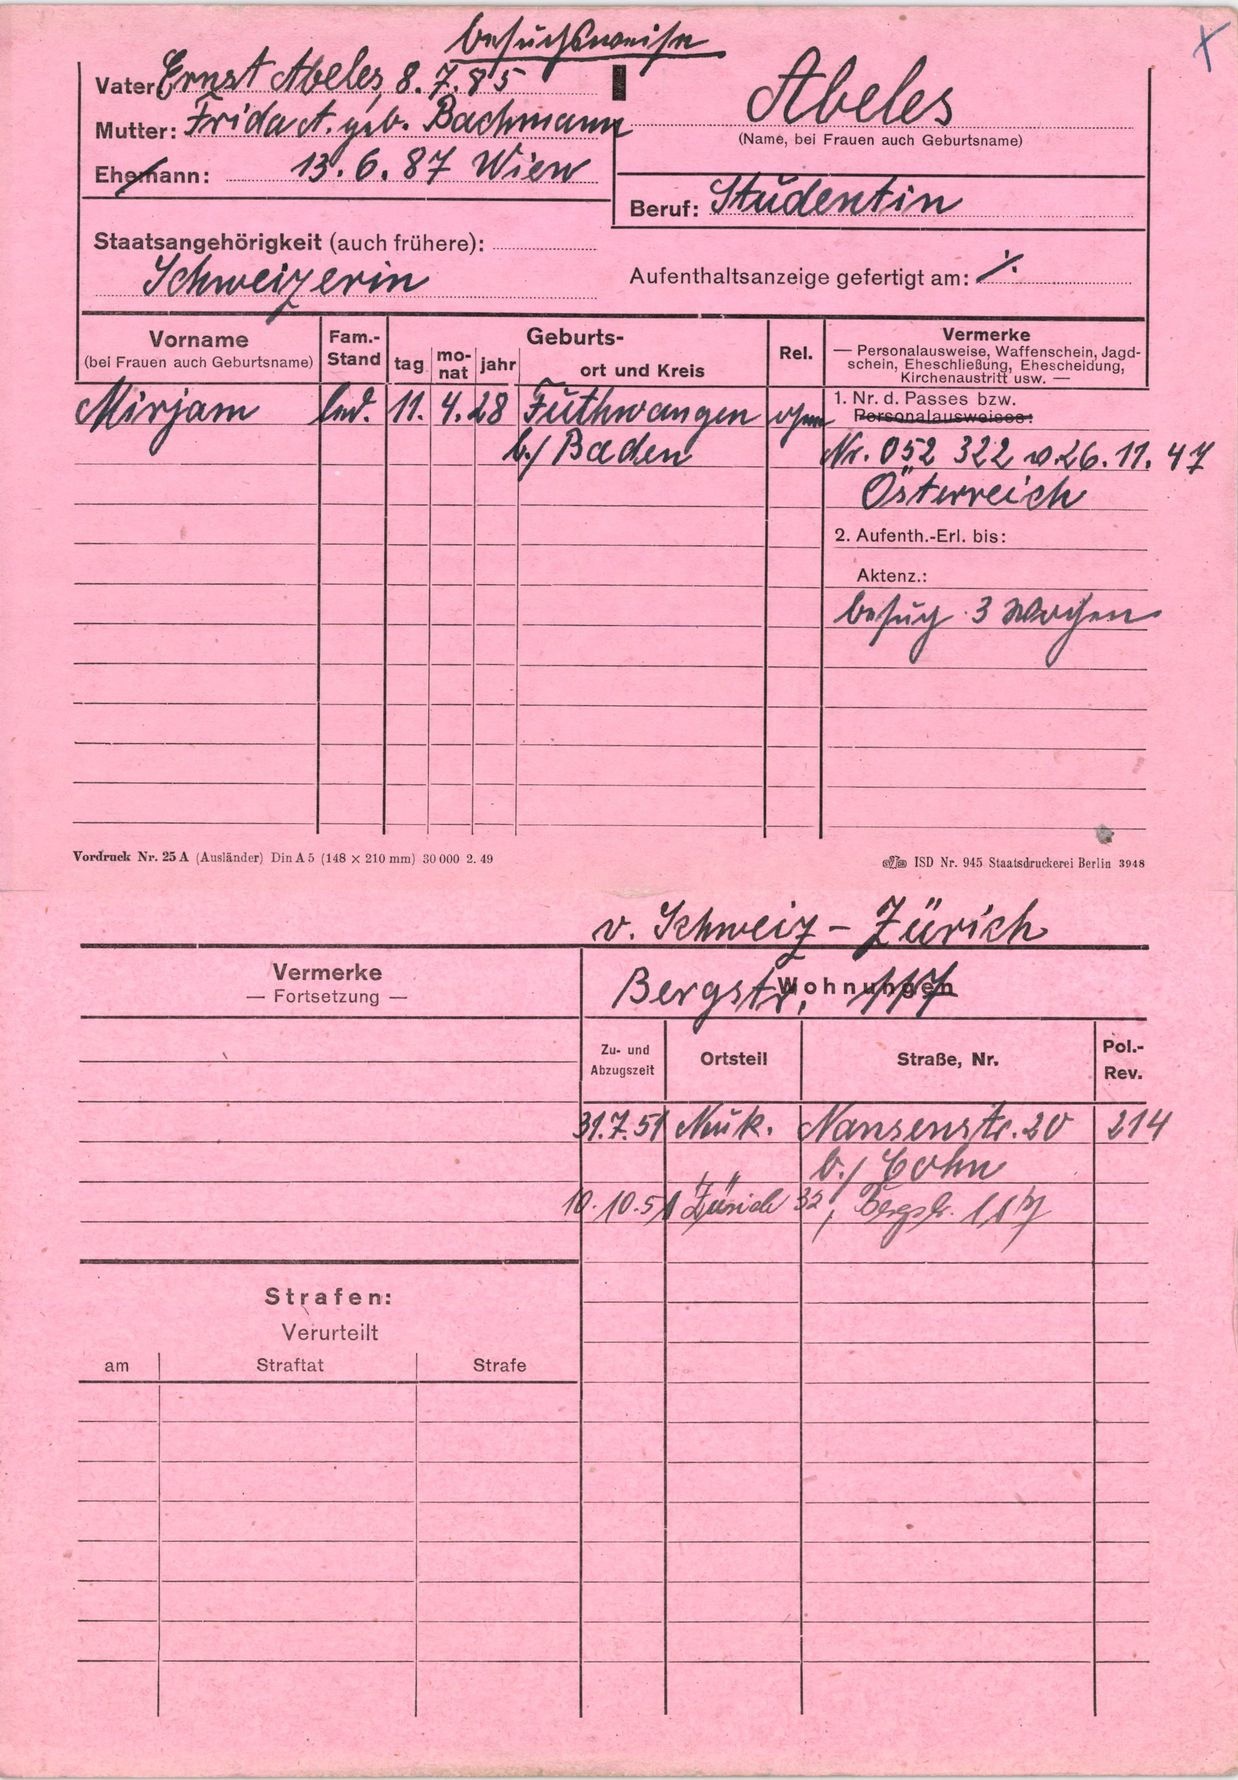
Abeles